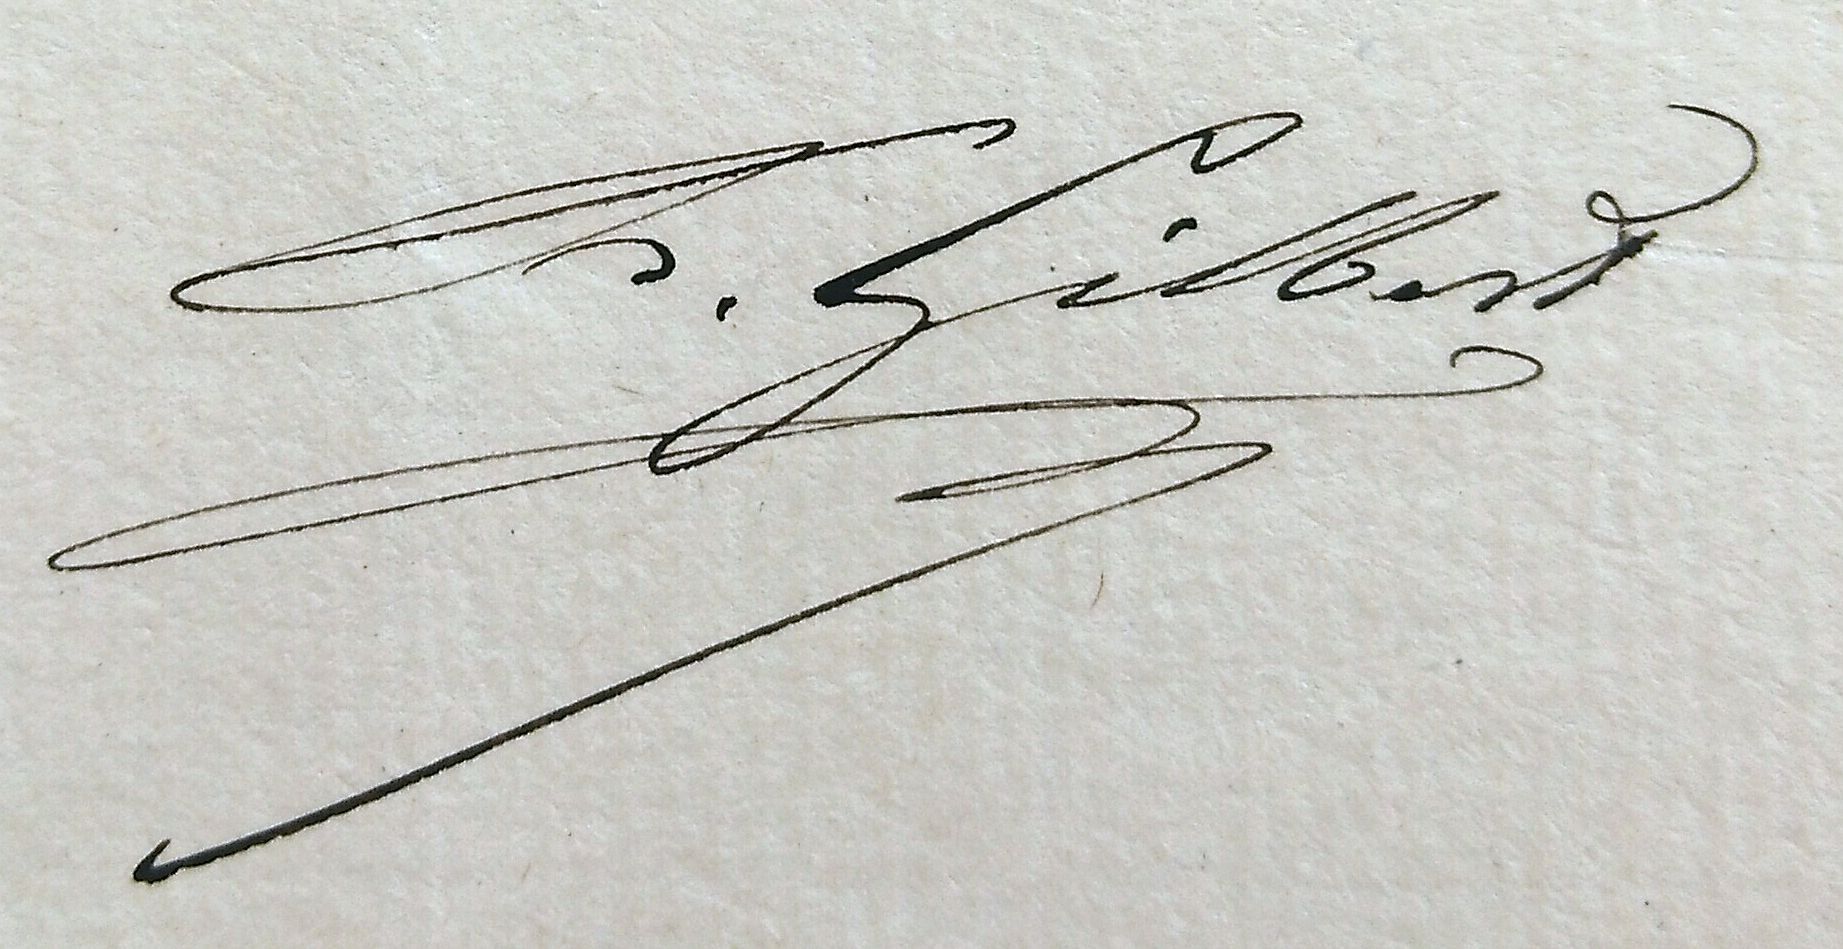
Signature of: françois gilbert